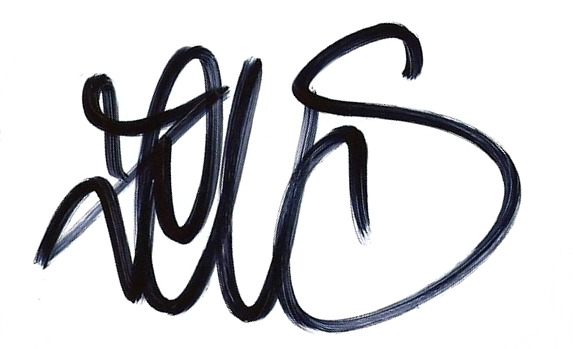
Signature of: zeus